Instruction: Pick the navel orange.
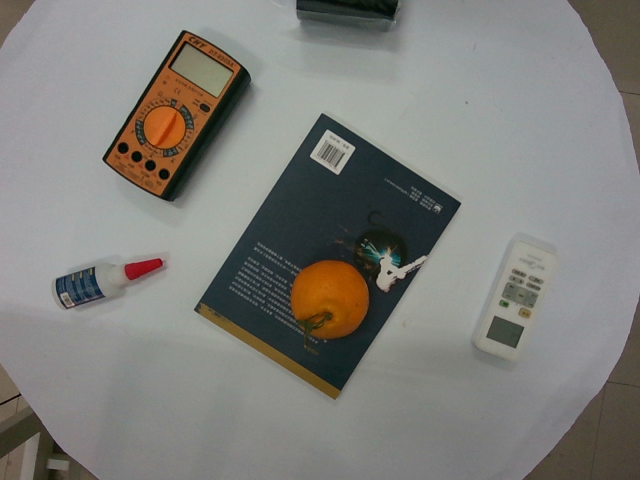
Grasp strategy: vertical